Question: What are the imaging findings?
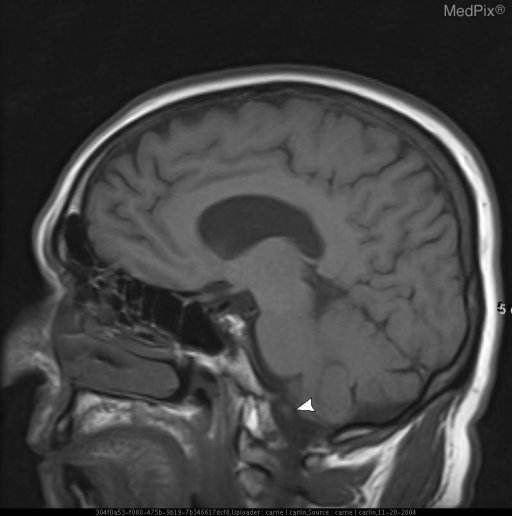
Answer: The imaging shows The left vertebral artery at the level of the foramen magnum is normal to increased in size with an absent flow void when compared to the right.  The left vertebral artery then narrows for a two centimeter segment prior to reaching the basilar artery. Saggital T1-weighted image at the left trigeminal nerve demonstrates pseudoaneurysmal dilatation of left vertebral artery..